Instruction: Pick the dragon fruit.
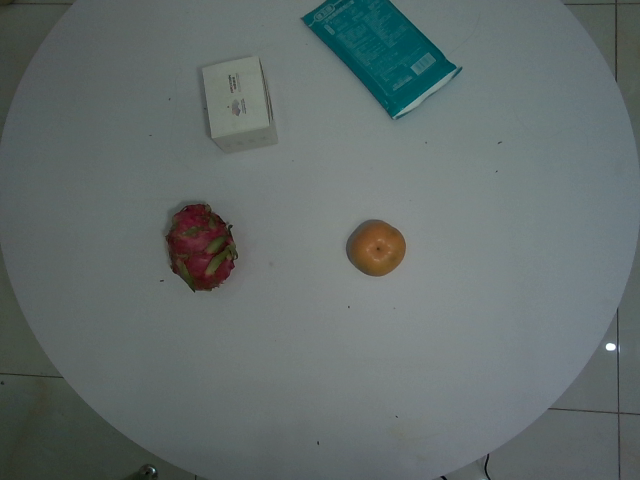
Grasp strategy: vertical